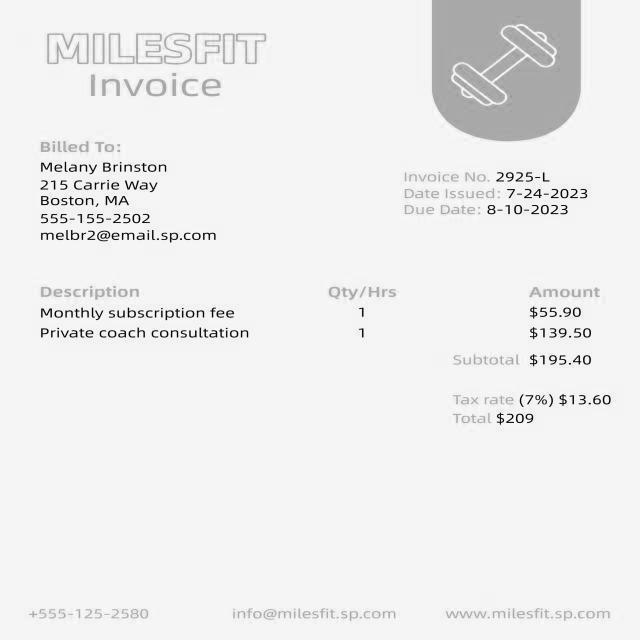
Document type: Invoice